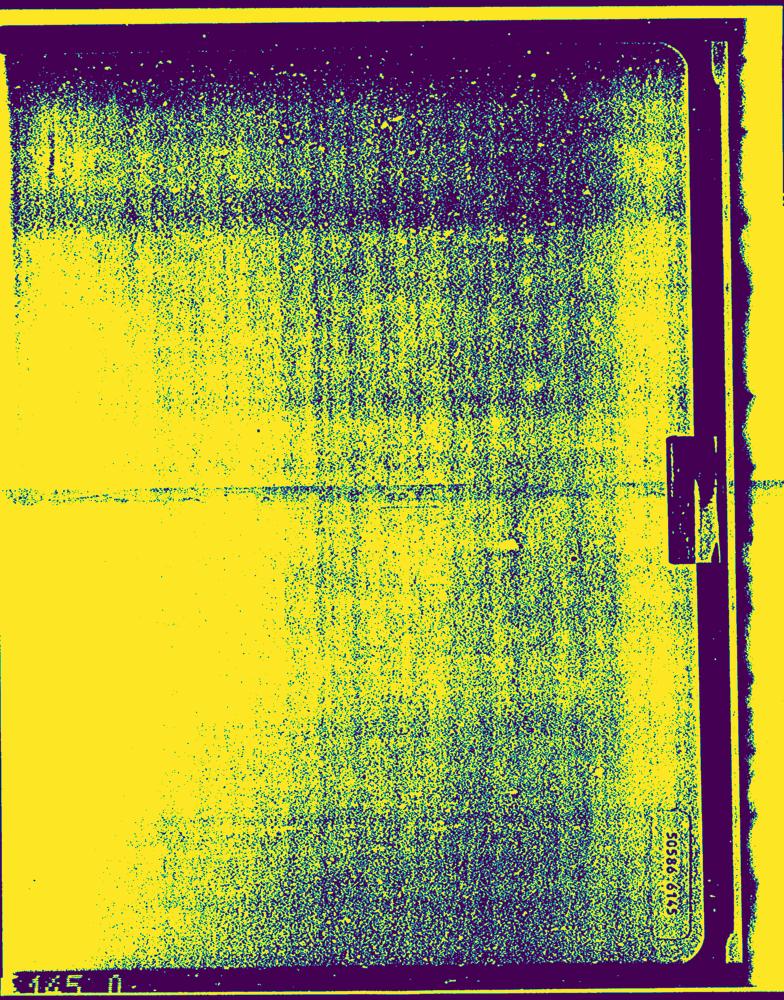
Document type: Hand-Written